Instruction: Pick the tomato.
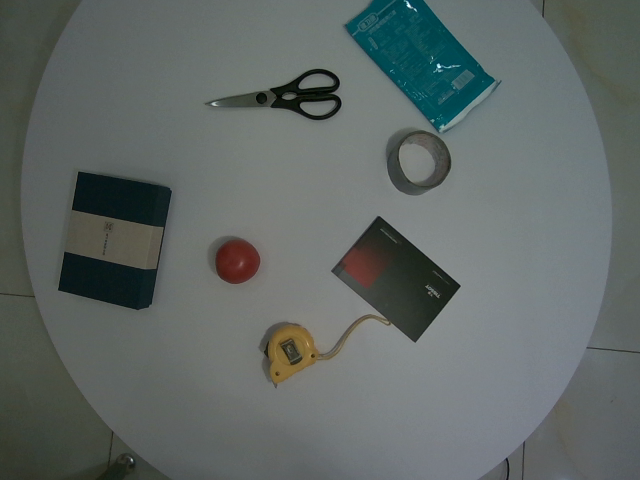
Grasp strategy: vertical